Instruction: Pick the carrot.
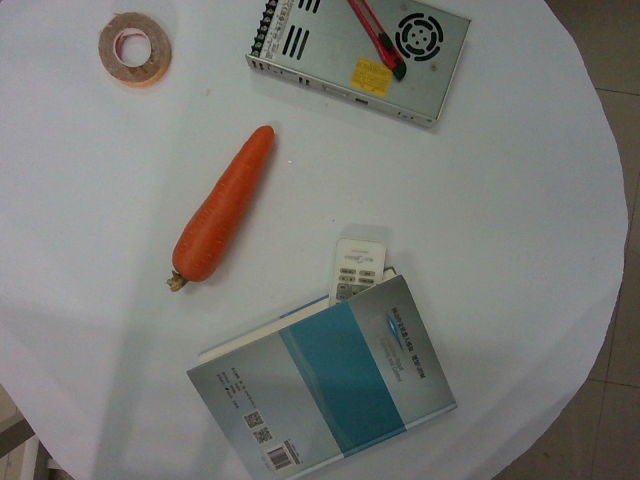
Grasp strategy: vertical